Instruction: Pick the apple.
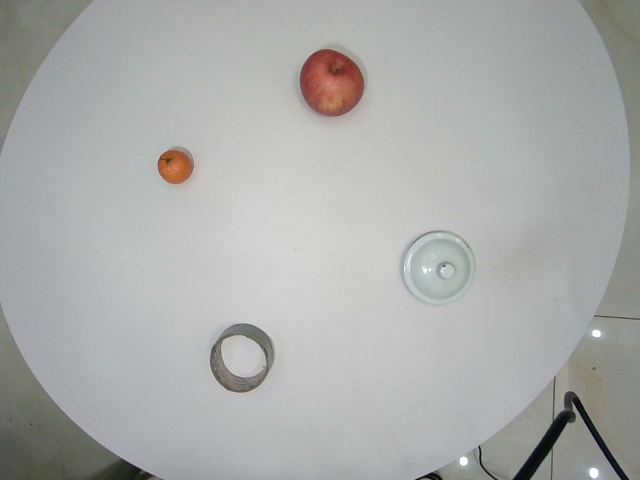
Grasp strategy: vertical